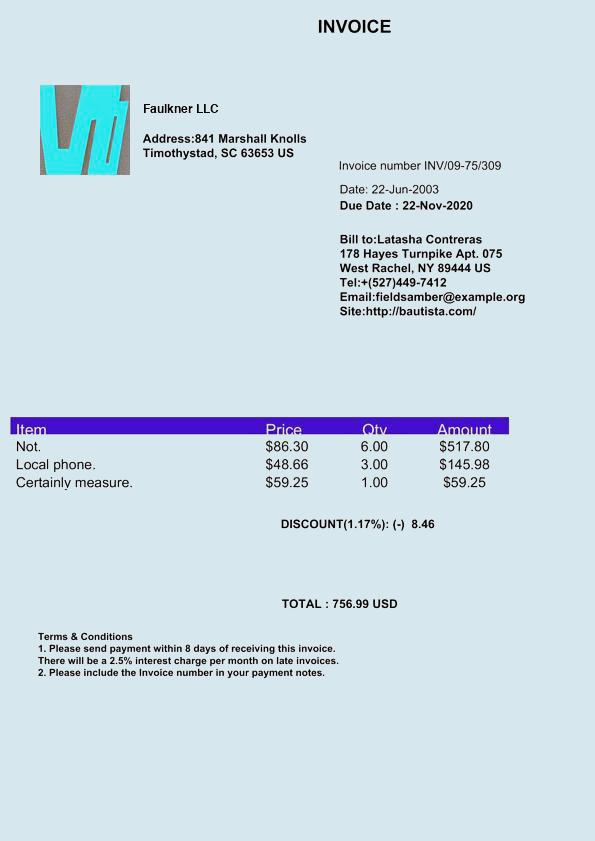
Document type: Invoice